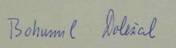
Signature of: bohumil doležal